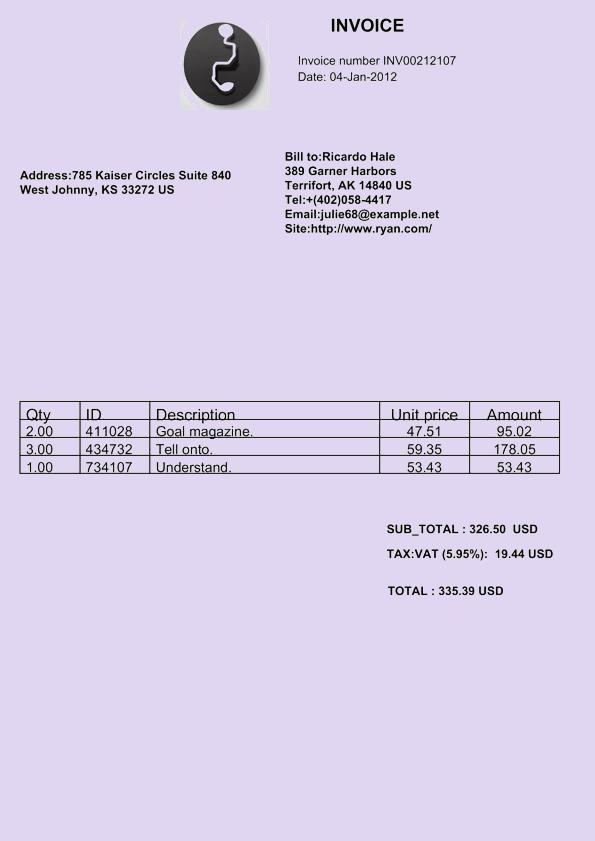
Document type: Invoice